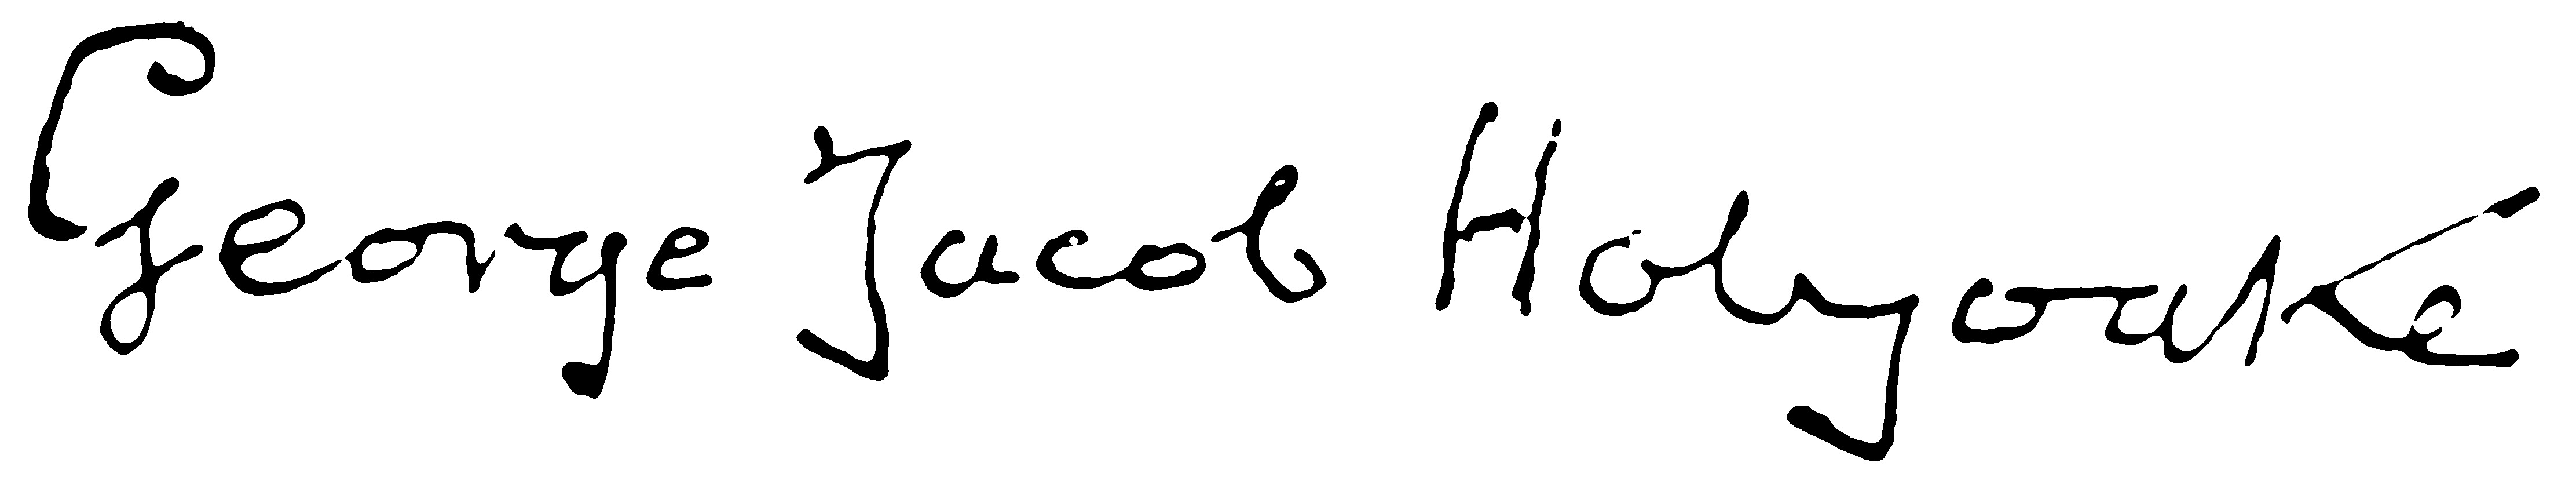
Signature of: george holyoake